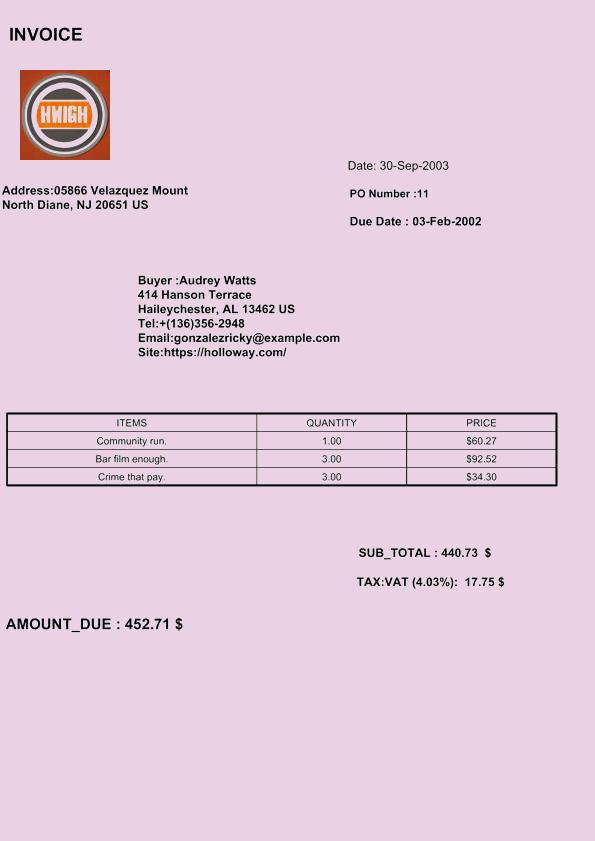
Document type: Invoice